Question: What was observed in the imaging?
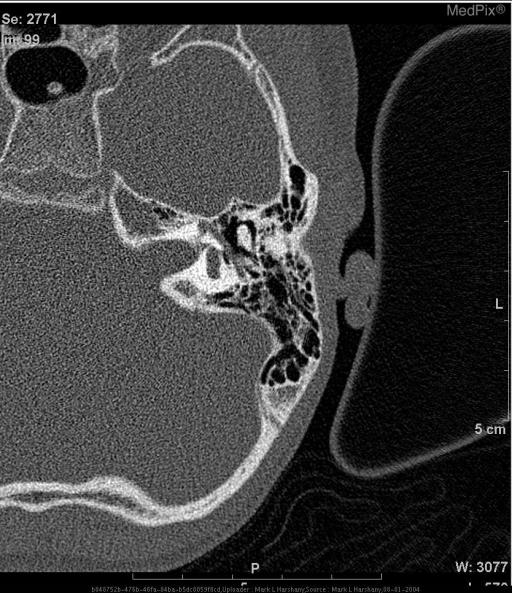
Answer: The imaging shows High-resolution CT through the petrous bone in axial section shows a cystic cochleovestibular malformation of both ears.  The bilateral cochlear turns are incomplete with a small appearance of the apex (last cochlear turn).  The bilateral semicircular canals are abnormal with dilatation of the posterior and lateral semicircular canals. The vesibule is dilated on both sides.  The vestibular aqueduct appears normal.
The findings are bilateral although more pronounced on the right. Left temporal bone - vestibule is dilated.